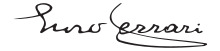
Signature of: enzo ferrari